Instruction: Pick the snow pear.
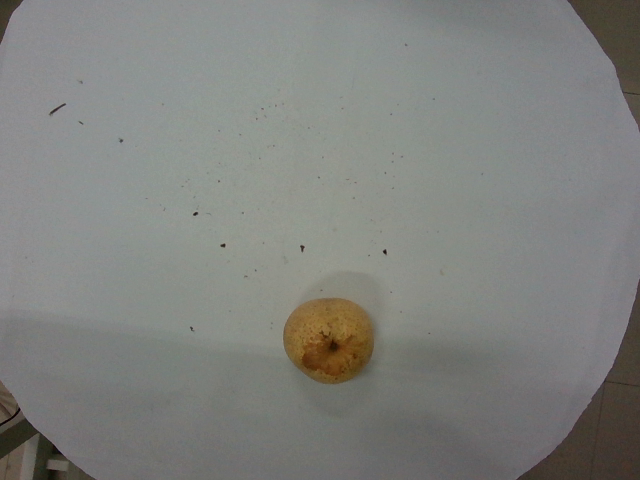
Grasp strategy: vertical